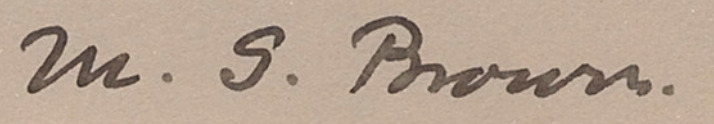
Signature of: margaret sibella brown